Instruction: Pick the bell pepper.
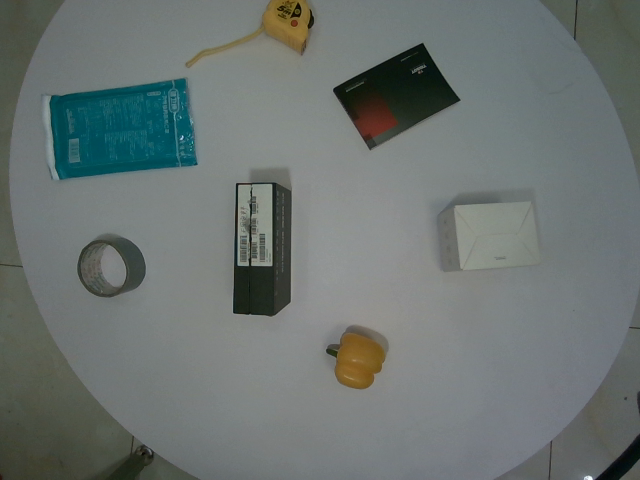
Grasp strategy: vertical